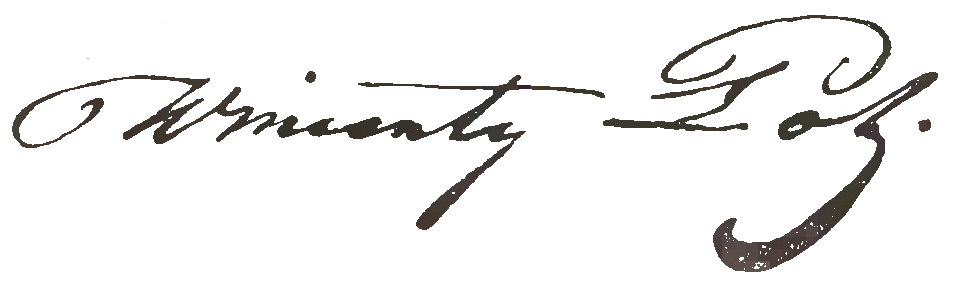
Signature of: wincenty pol